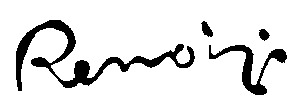
Signature of: pierre auguste renoir